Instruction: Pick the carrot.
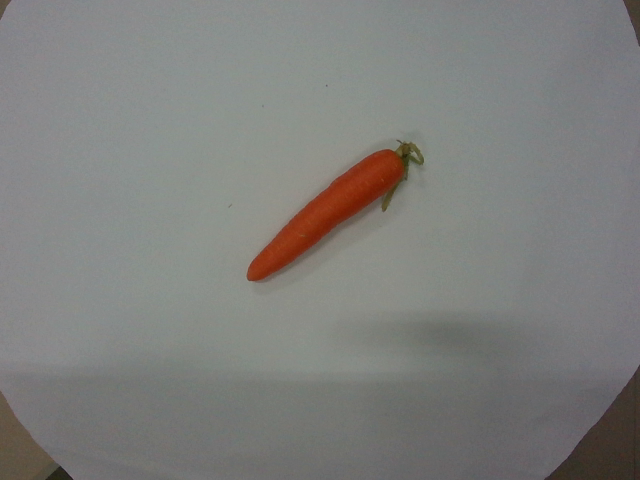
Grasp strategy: vertical